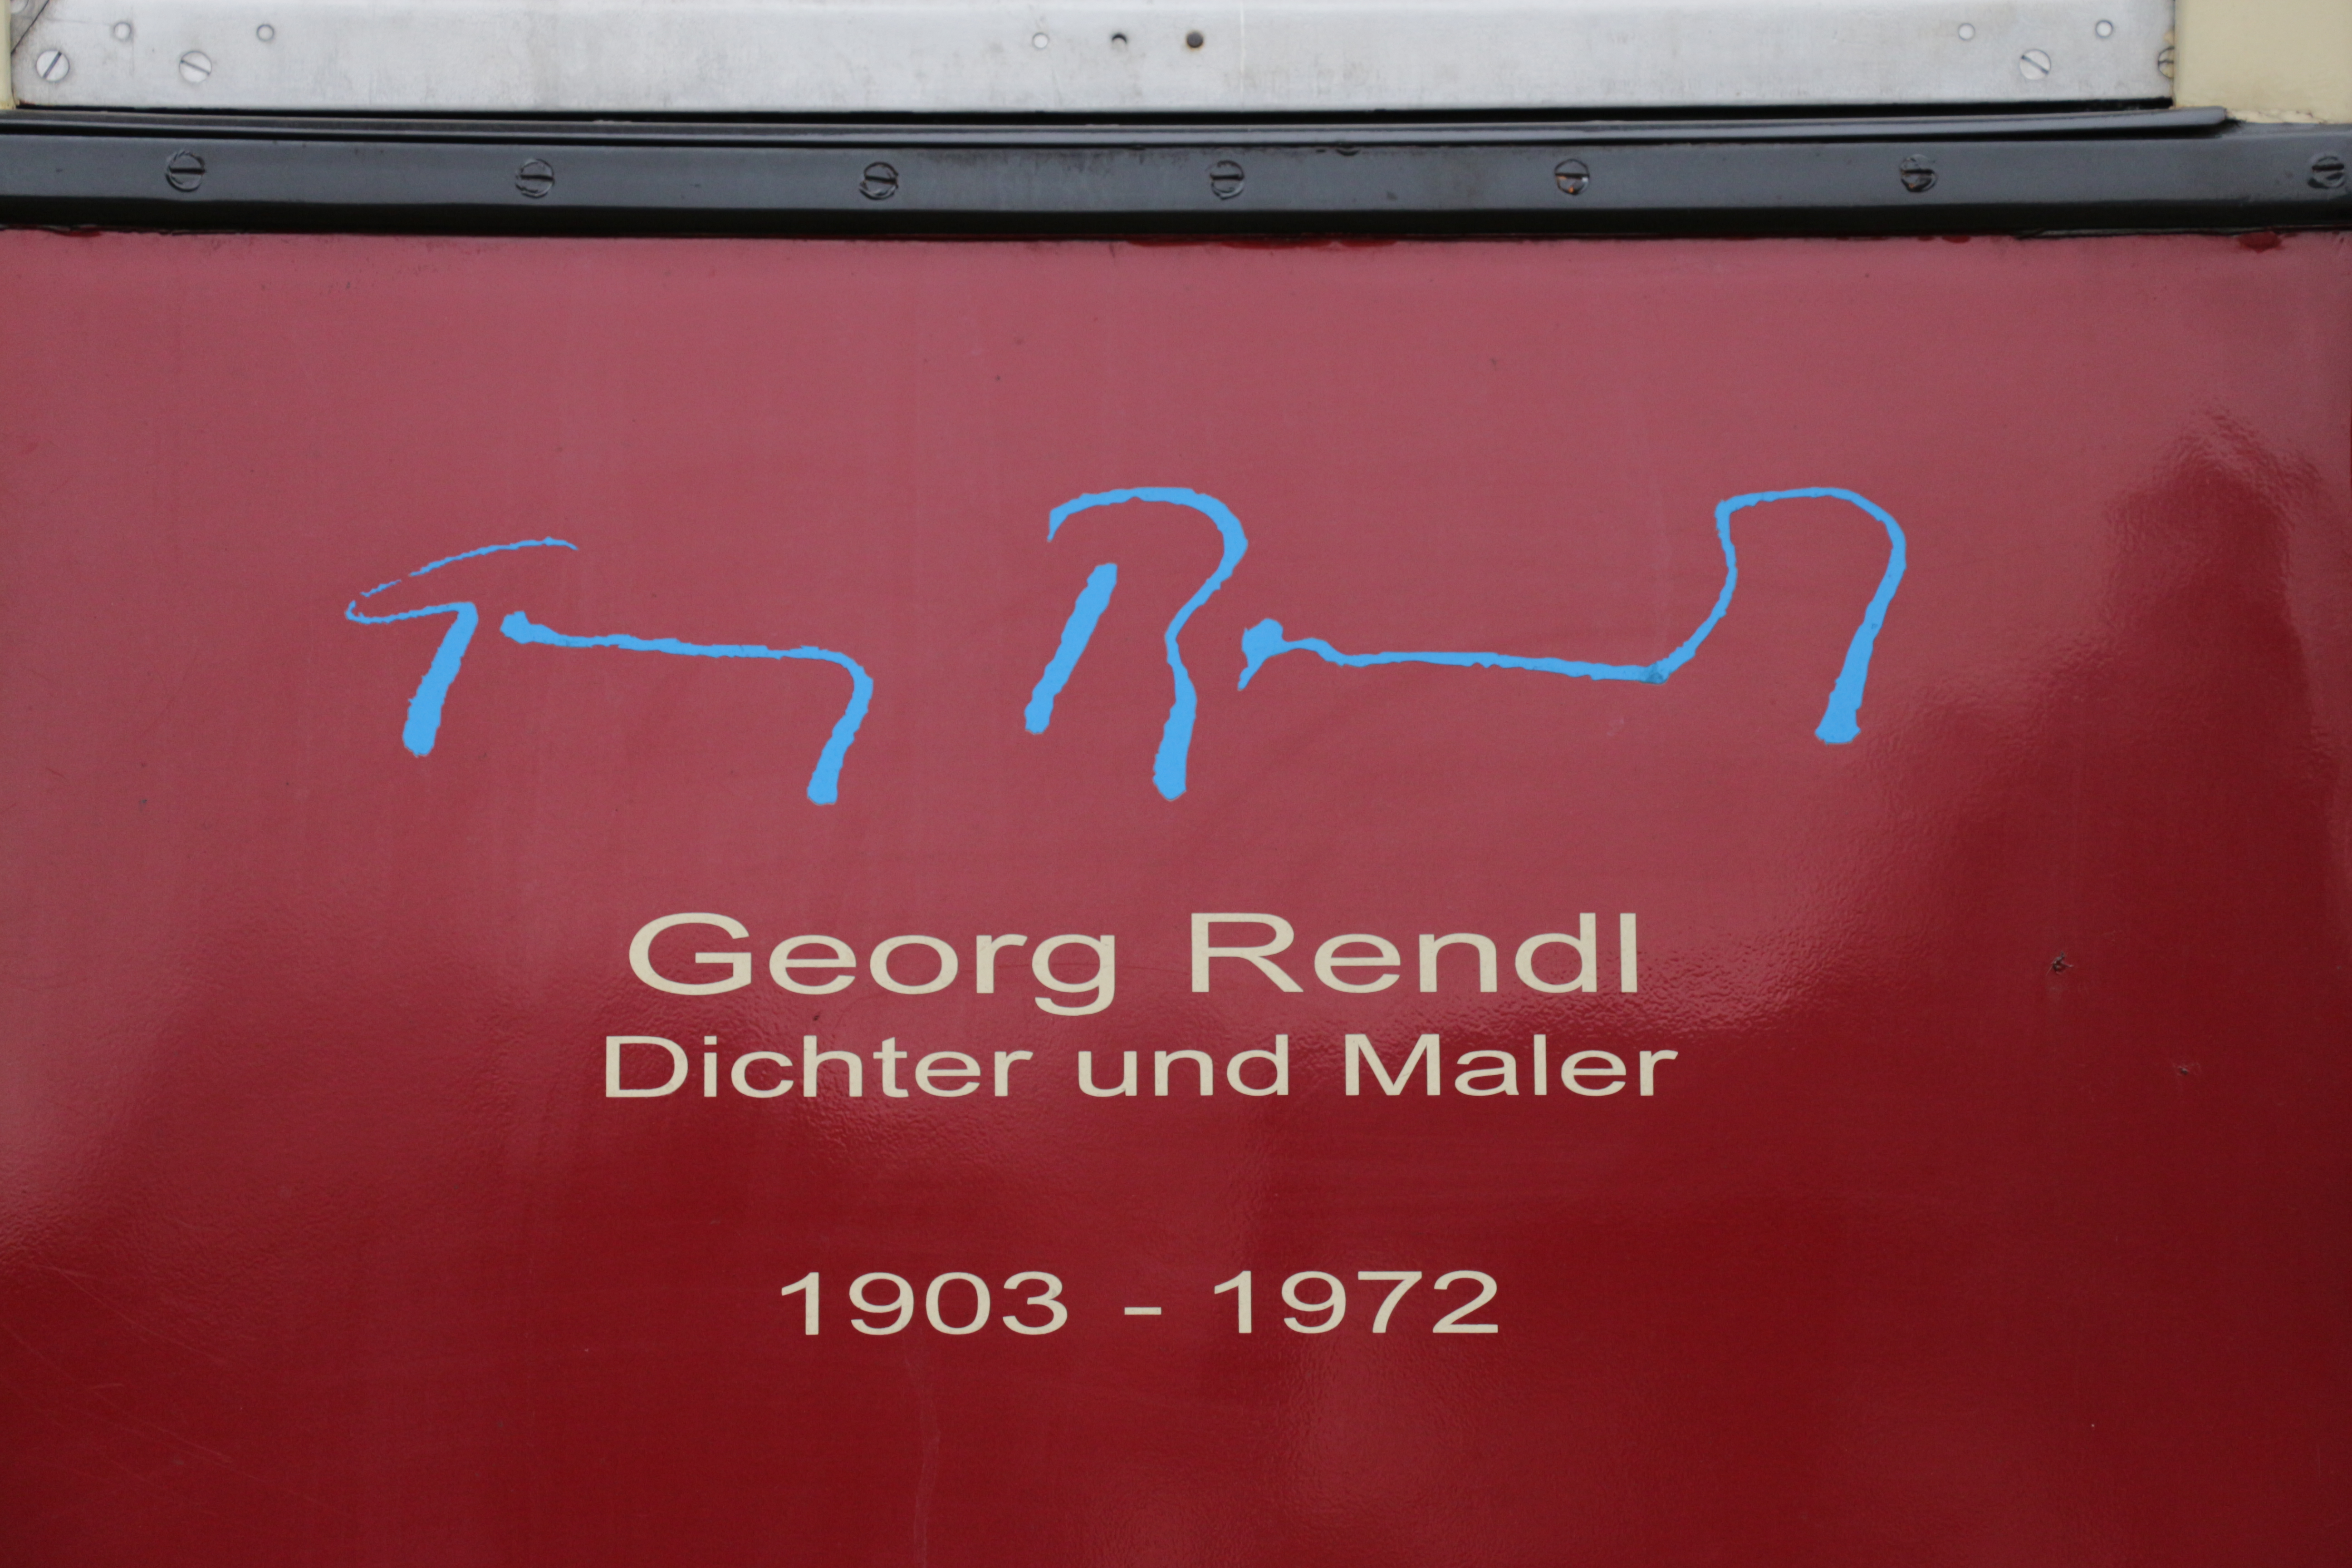
Signature of: georg rendl